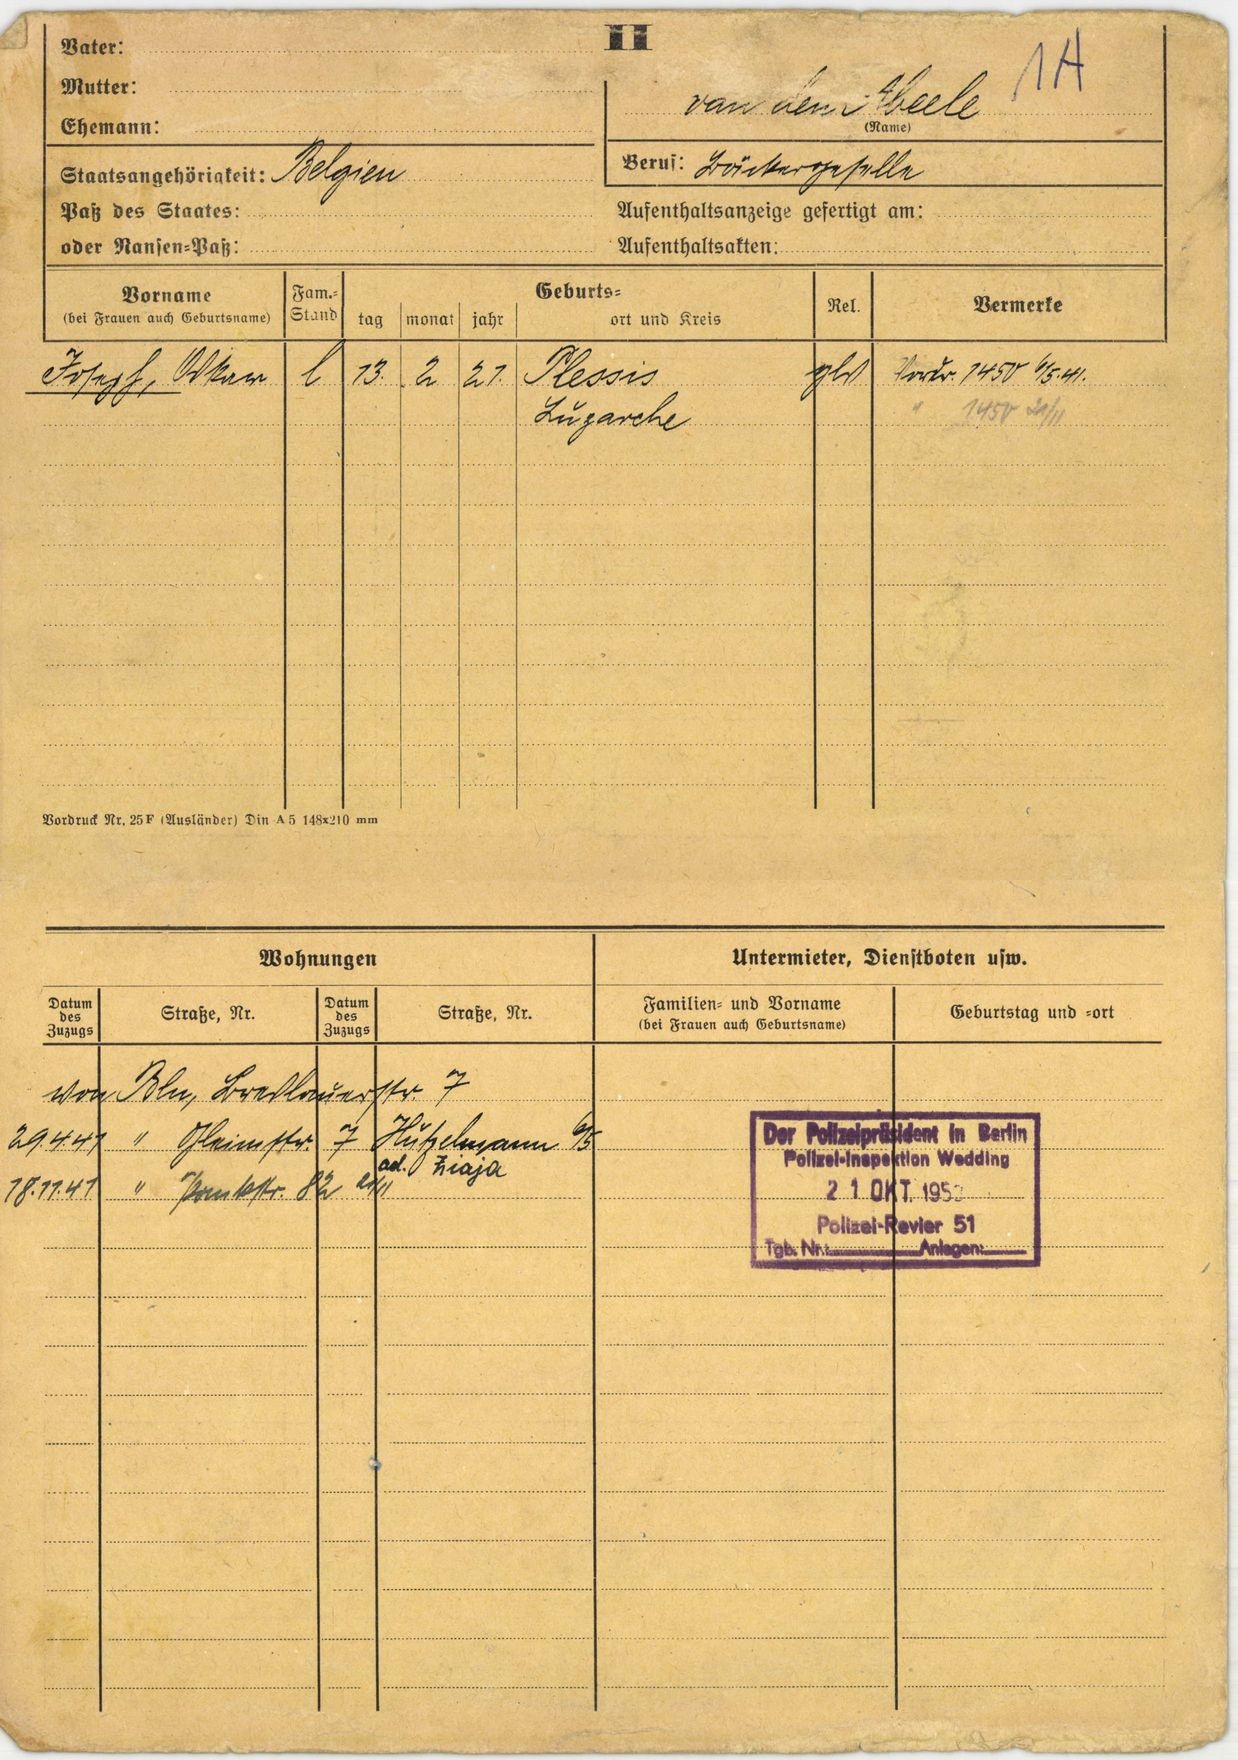
van den Abeele